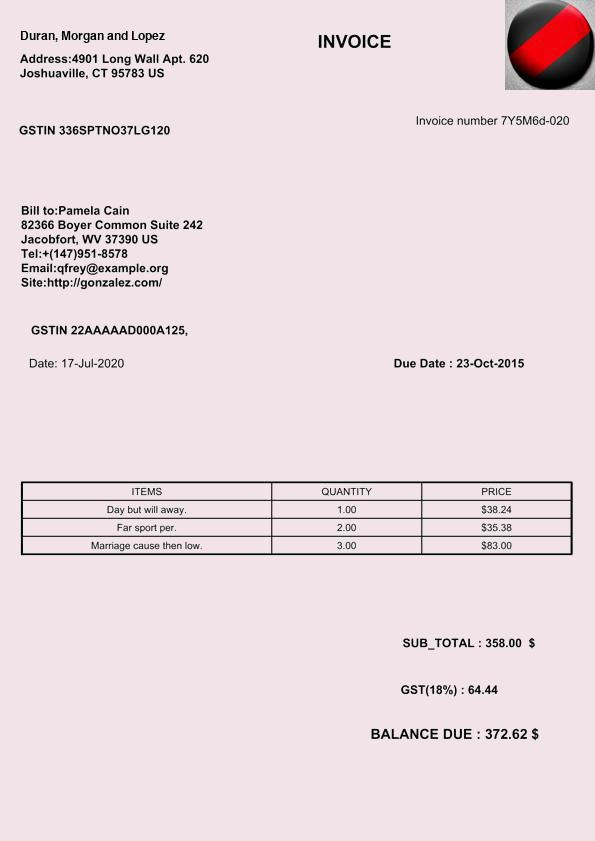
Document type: Invoice